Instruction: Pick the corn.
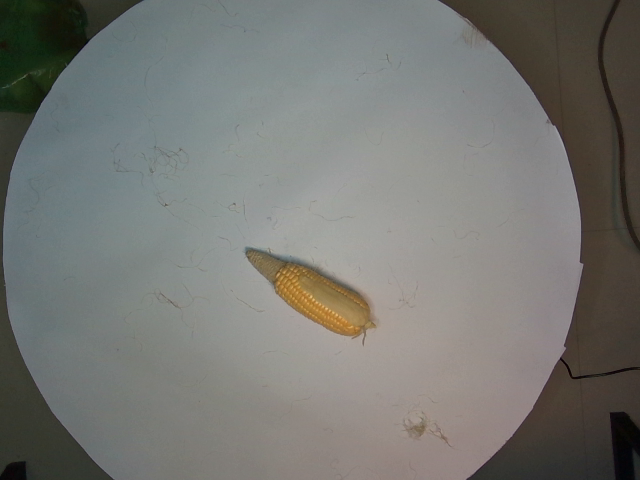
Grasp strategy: vertical